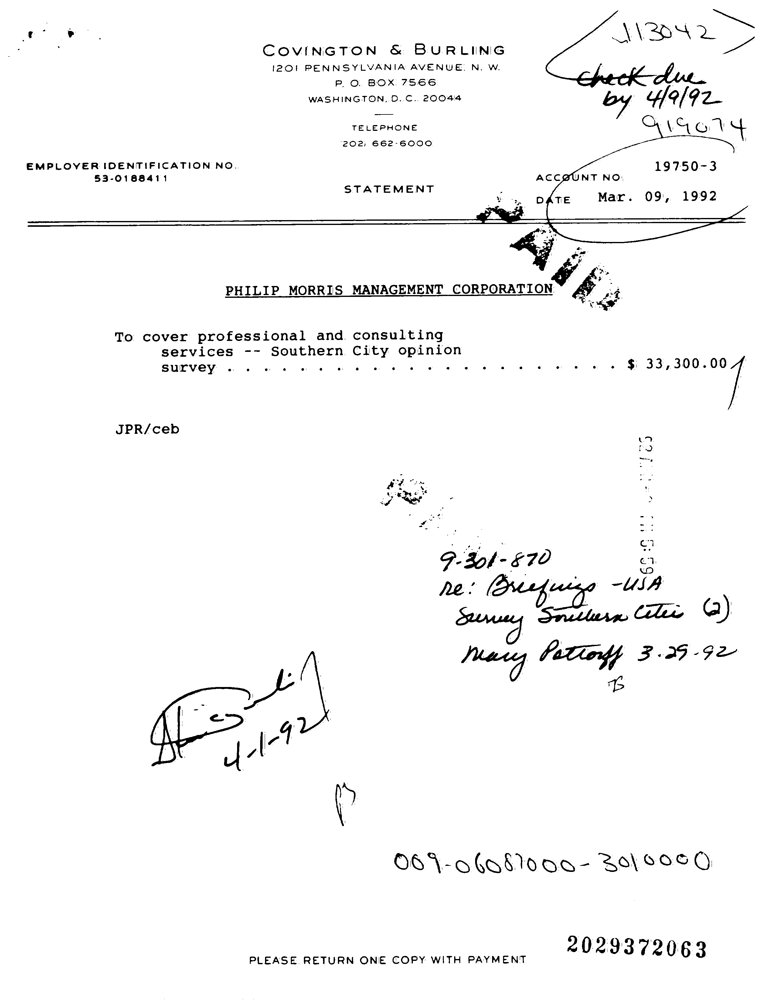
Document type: Invoice